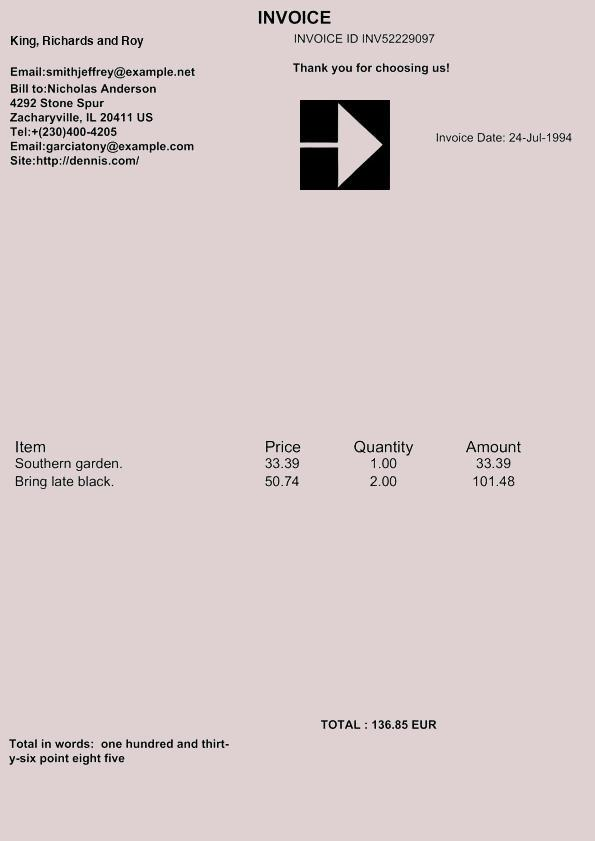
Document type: Invoice